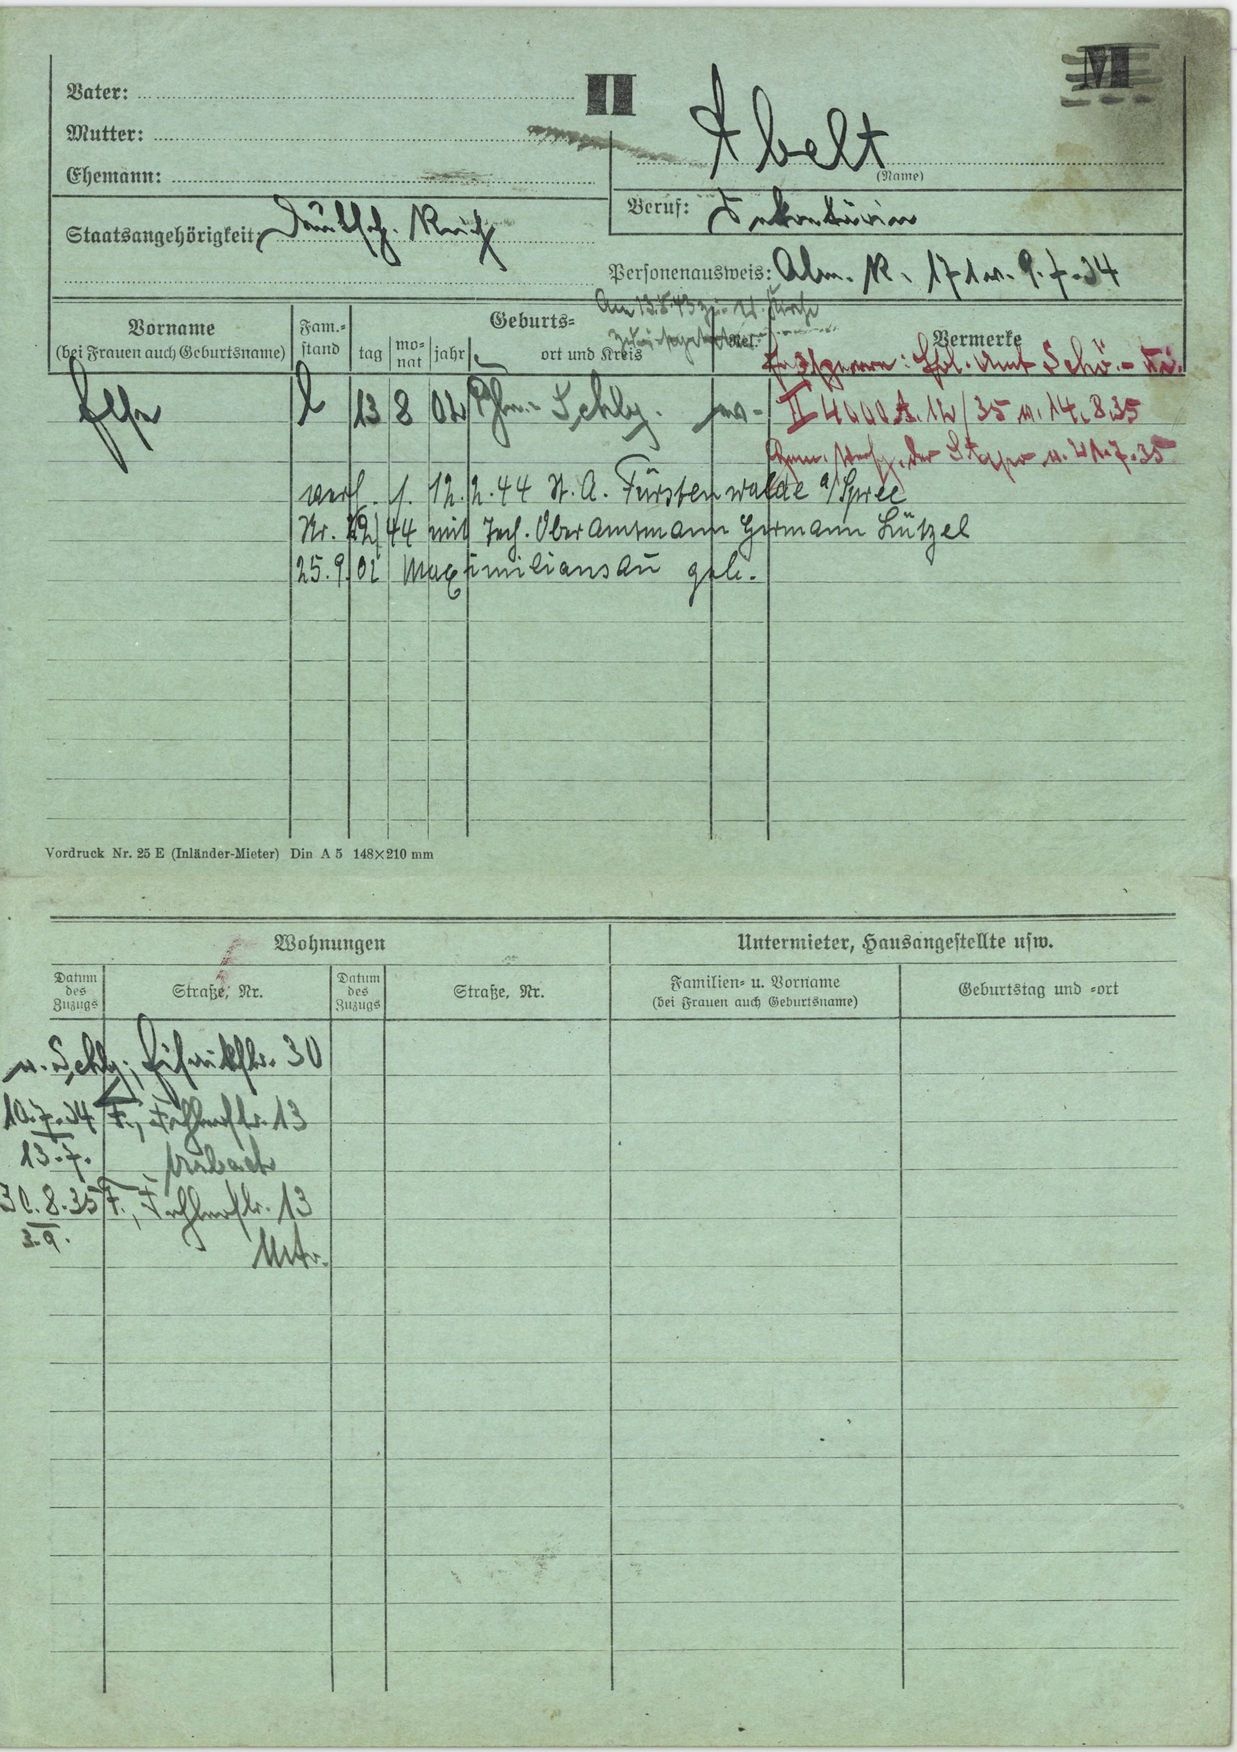
Abelt